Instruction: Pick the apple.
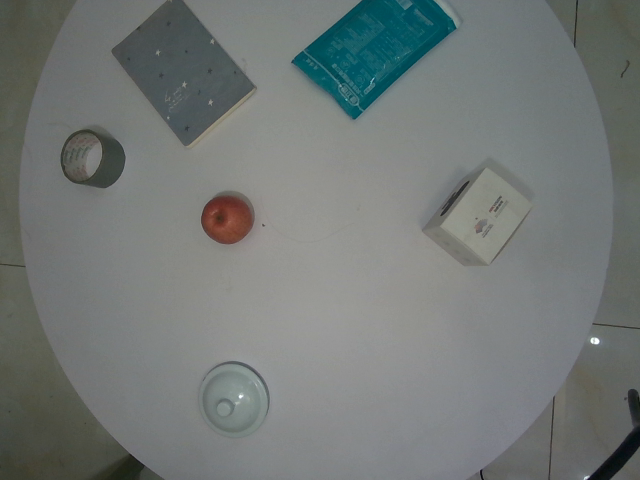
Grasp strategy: vertical